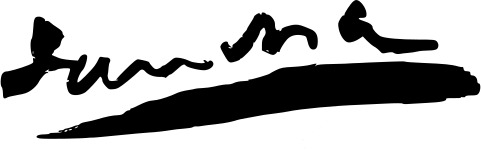
Signature of: francisco sancha